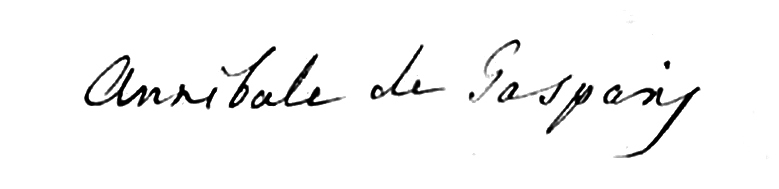
Signature of: annibale de gasparis